Identify and extract the amount in words, amount in numbers, payee name, cheque date, and bank name from the image.
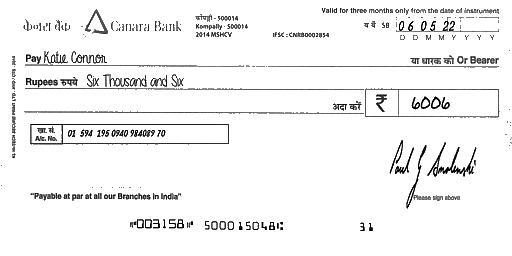
amt_in_words: Six Thousand and Six
amt_in_figures: 6006
payee_name: Katie Connor
bank_name: Canara Bank
cheque_date: 06/05/22